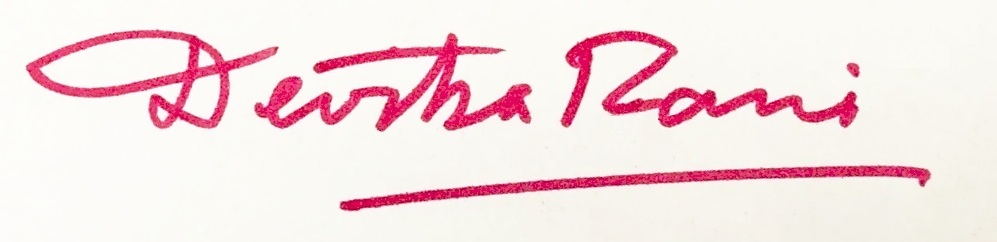
Signature of: devika rani